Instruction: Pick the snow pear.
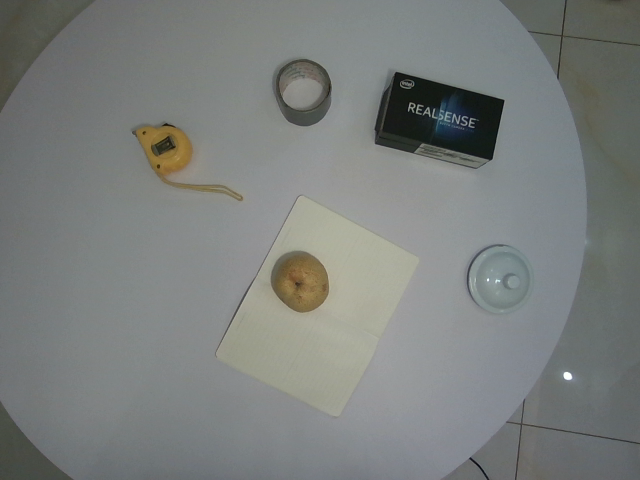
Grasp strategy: vertical